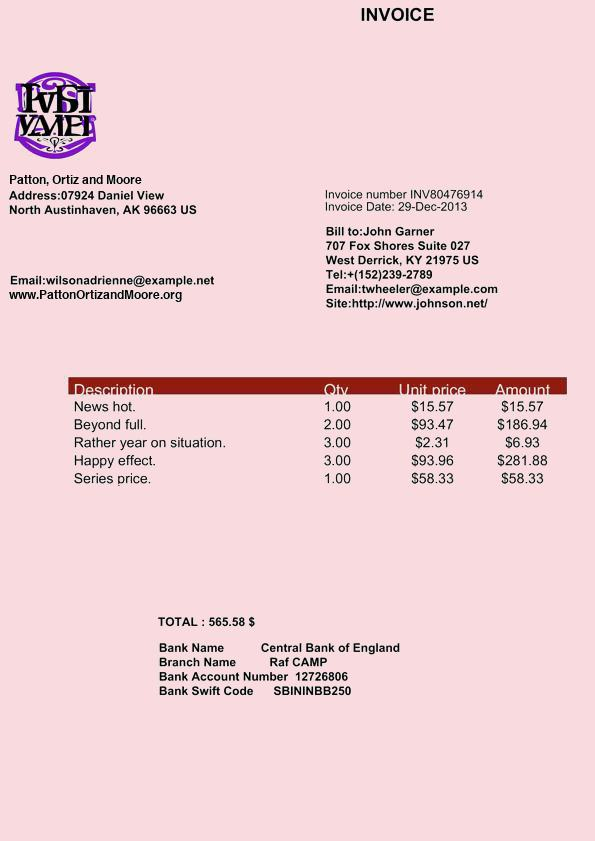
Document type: Invoice